Question: What jurisdiction, city, or county is the document associated with?
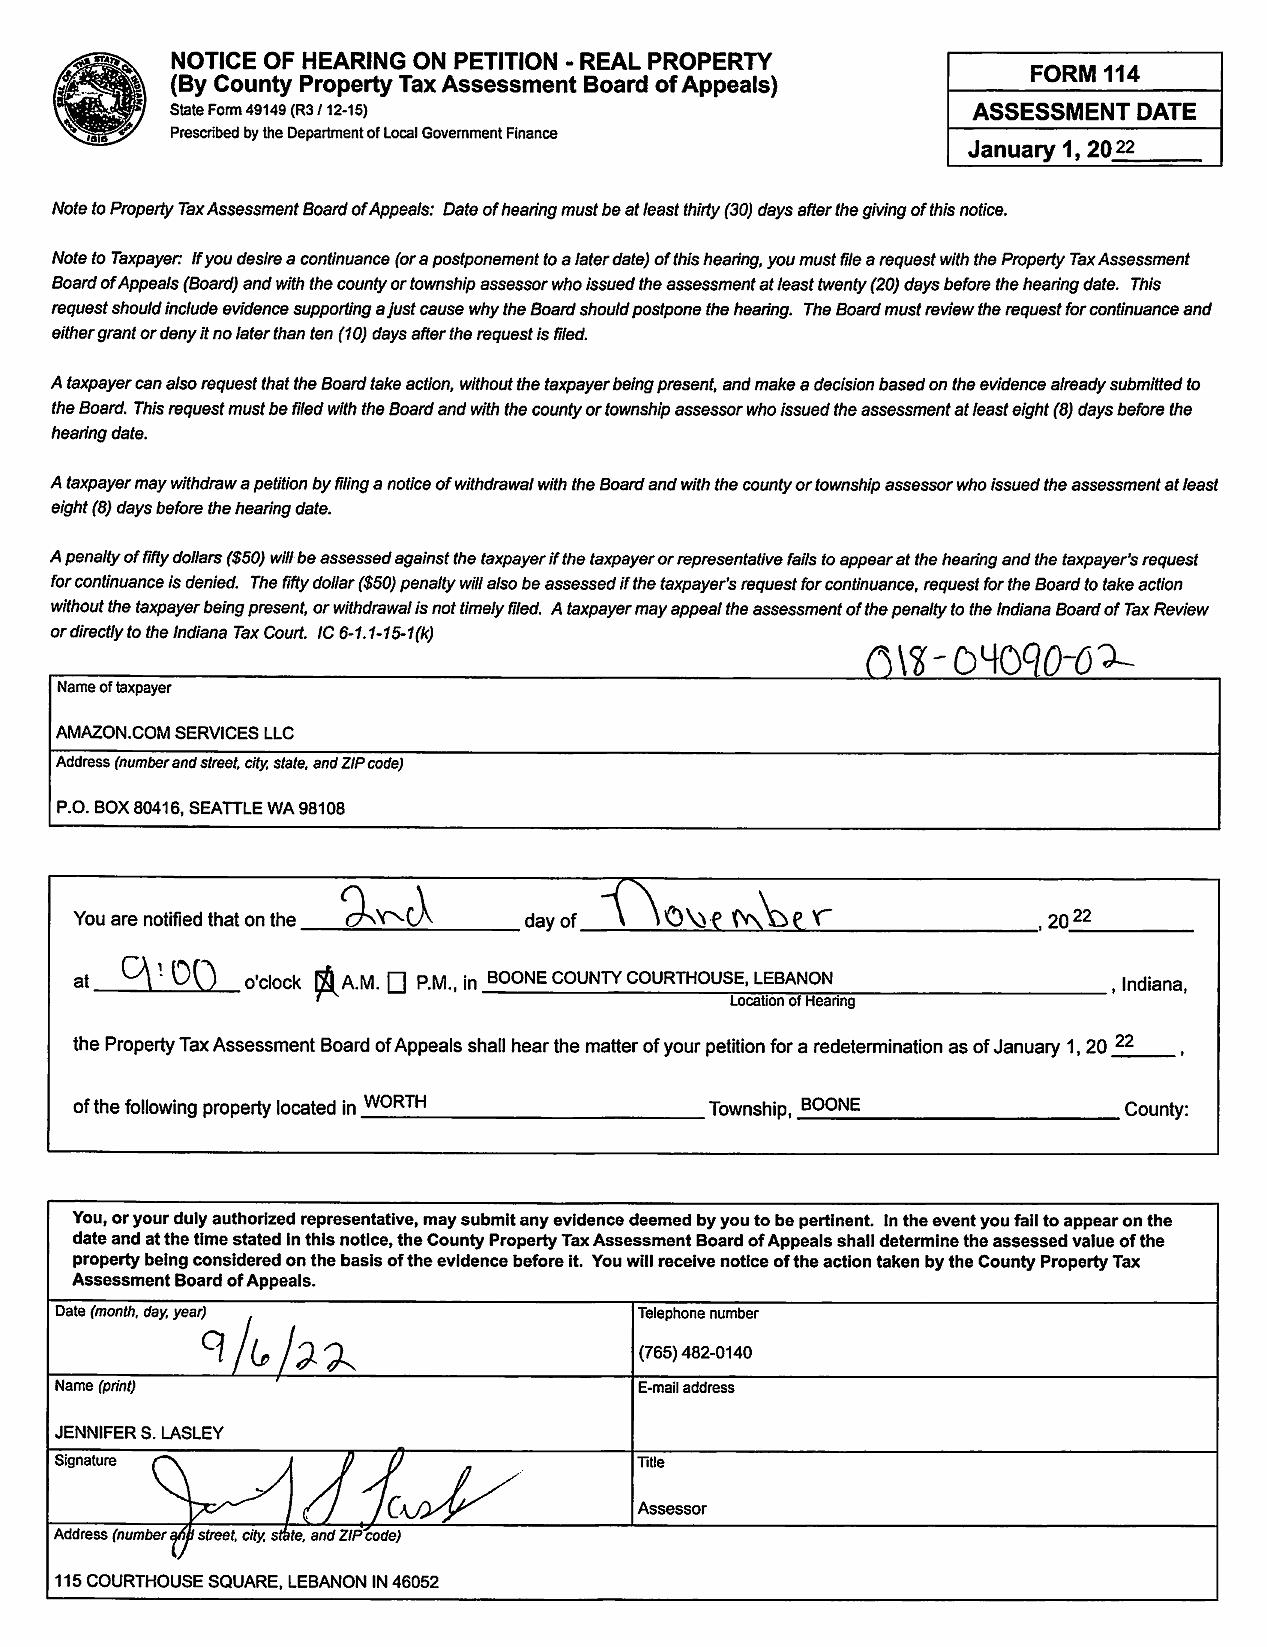
Answer: "Boone County"